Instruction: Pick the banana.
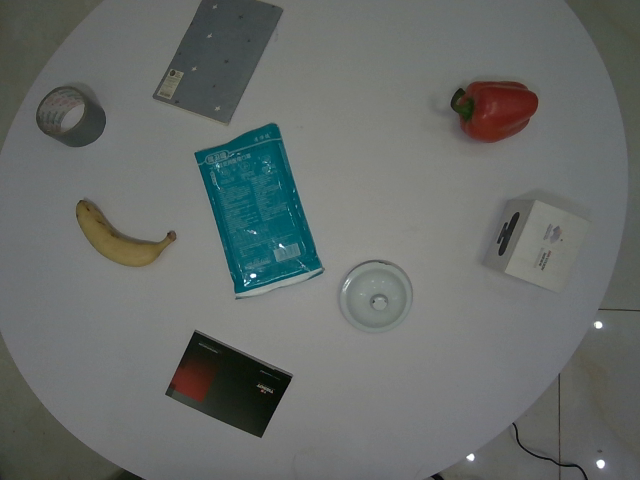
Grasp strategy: vertical